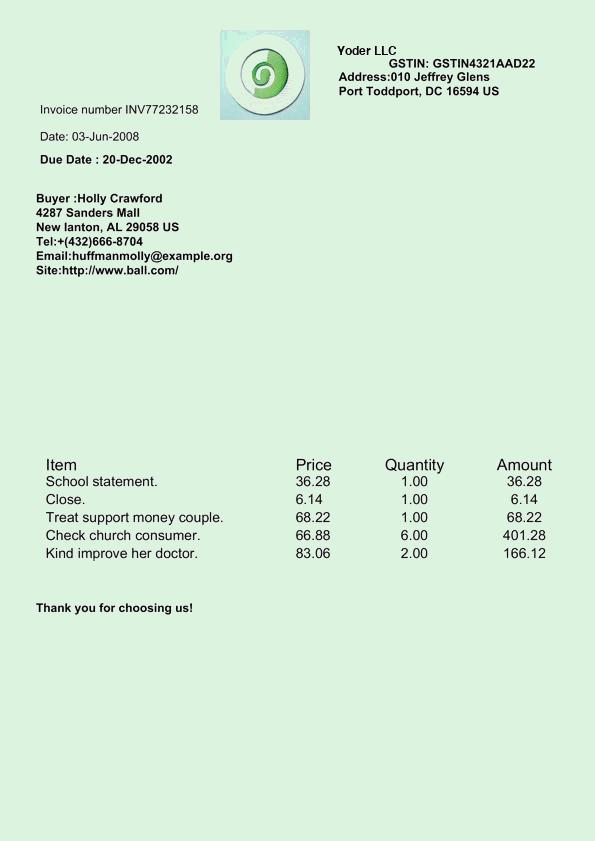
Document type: Invoice